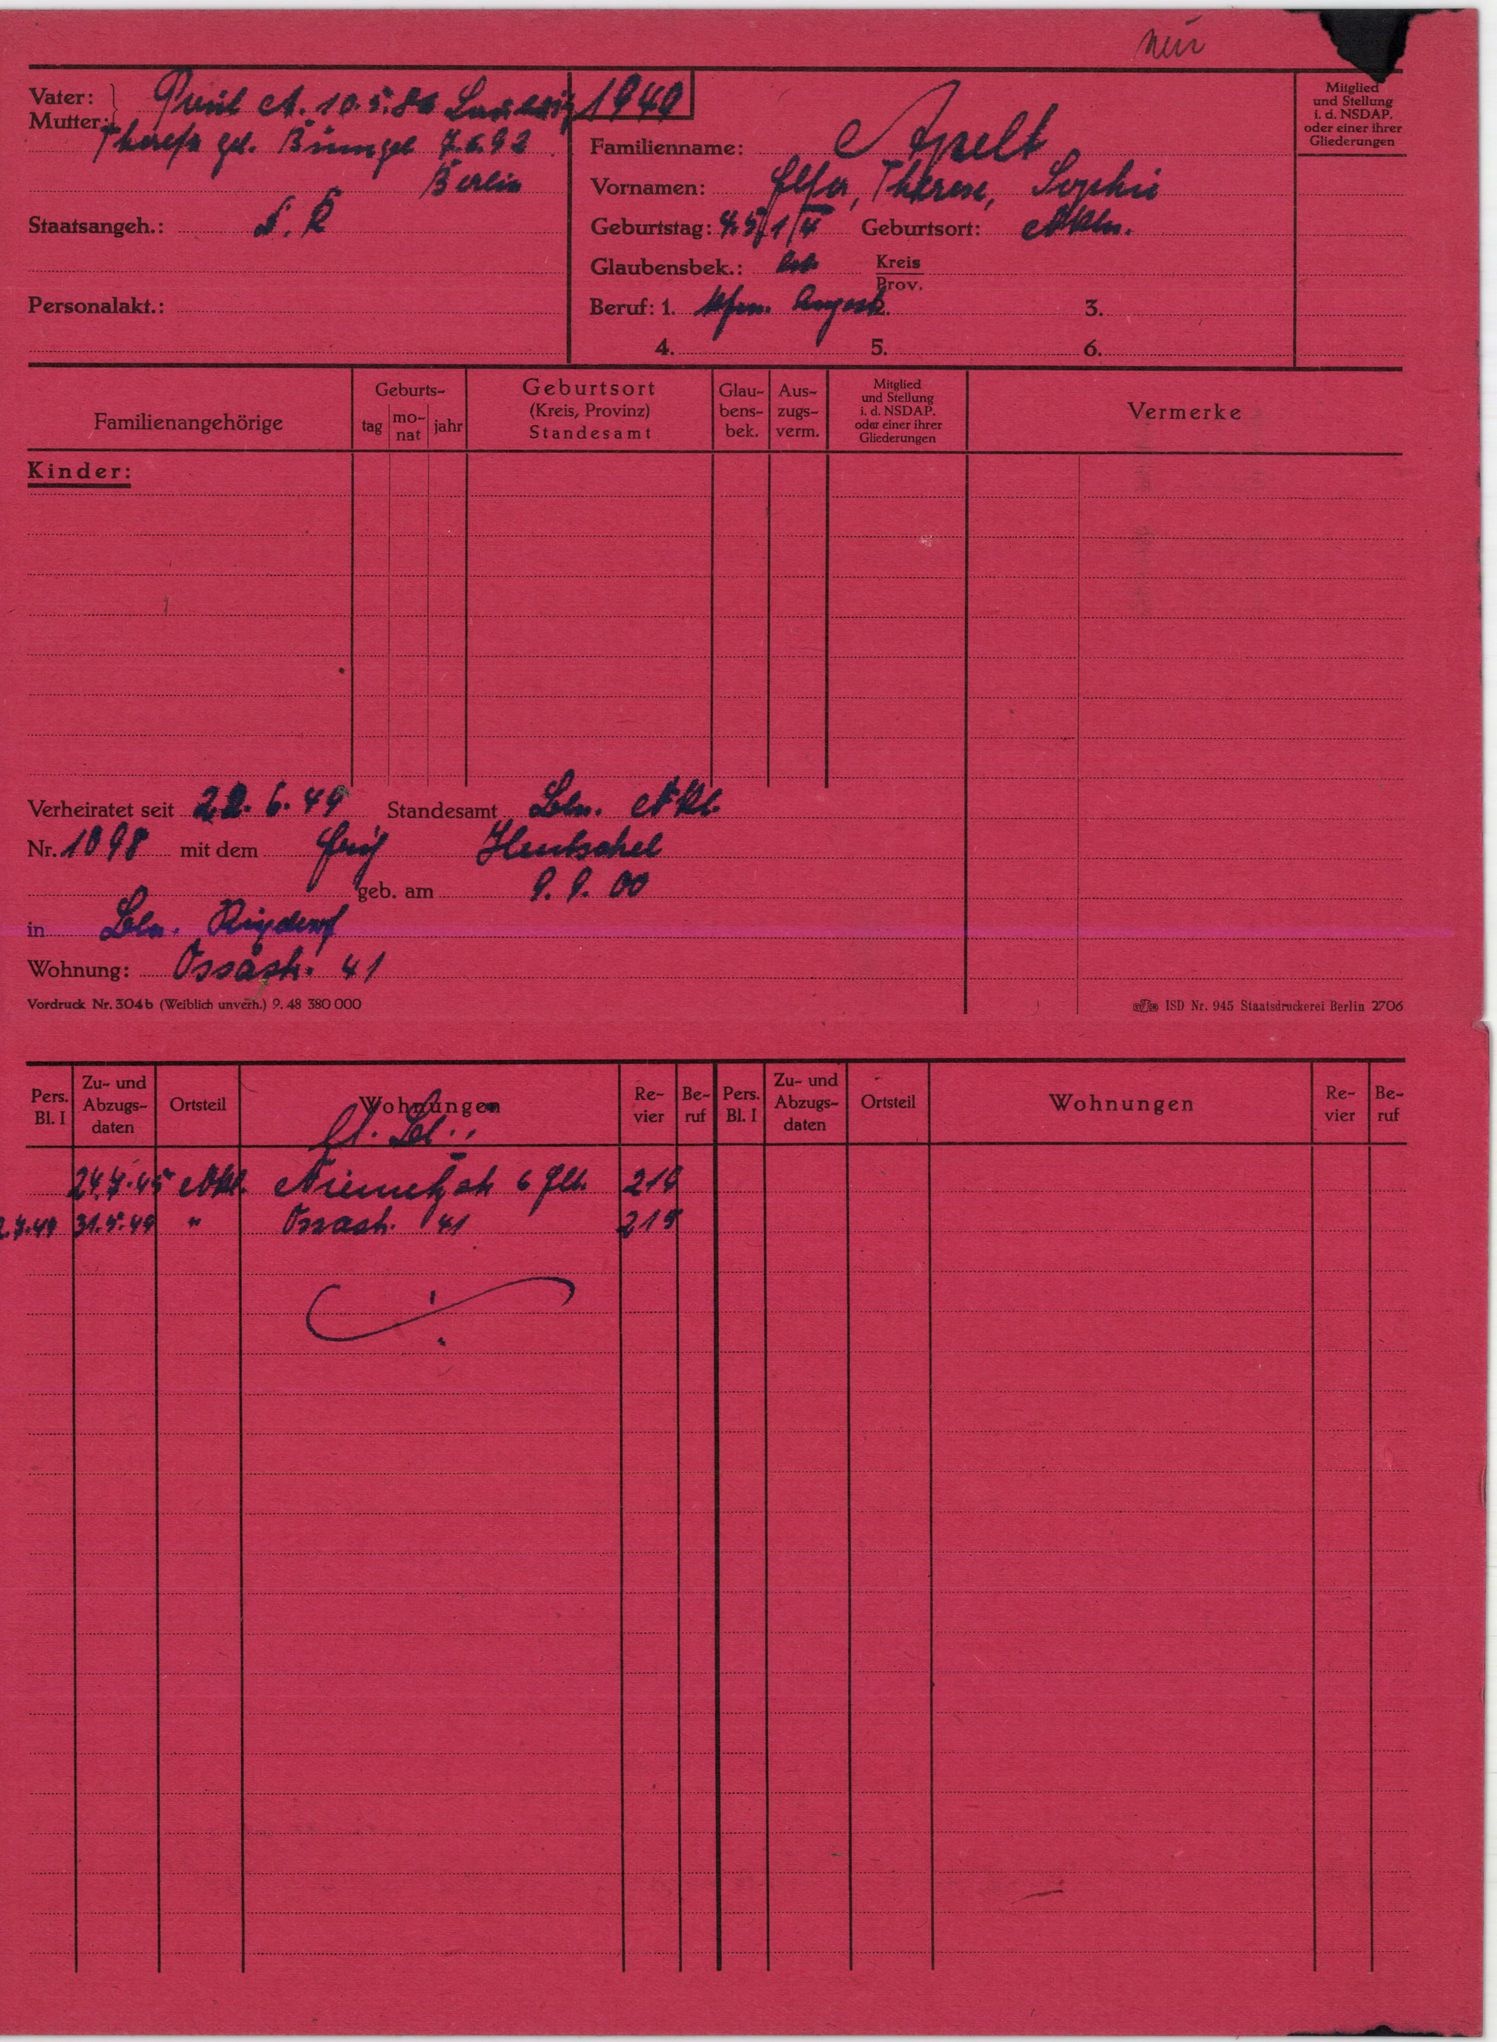
Apelt